Question: In what way does the history help explain the case?
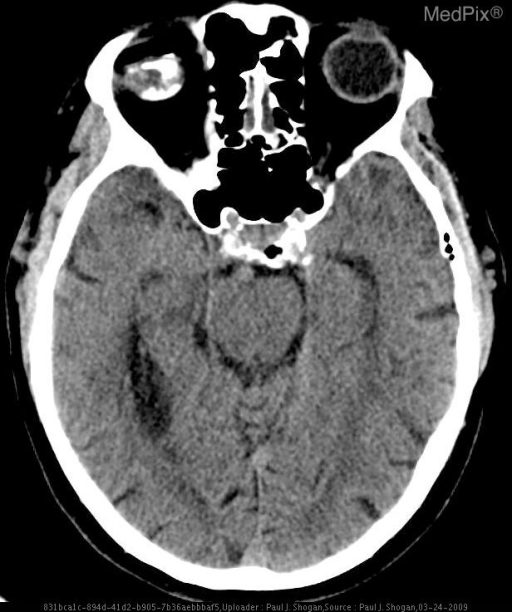
Answer: The patient's history of Patient 1: 72 year old man with remote history of right zygomatic arch fracture and chronic blindness.

Patients 2 and 3: 24 and 32 year old patients with concern for papilledema and visual field deficits. is key in understanding the case.